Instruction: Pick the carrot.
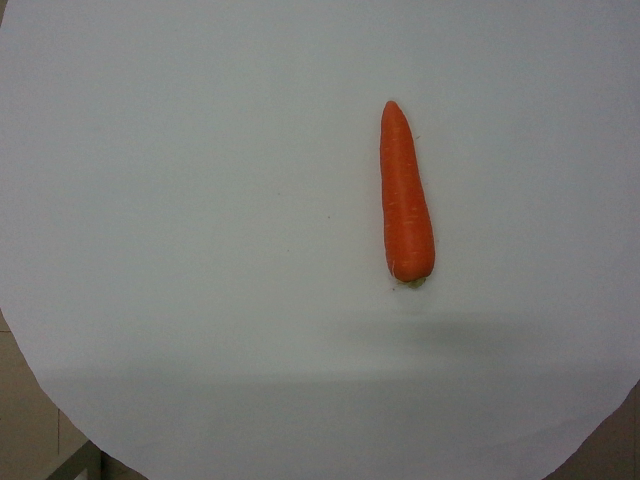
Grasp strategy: vertical